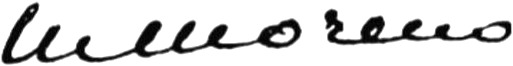
Signature of: marguerite moreno